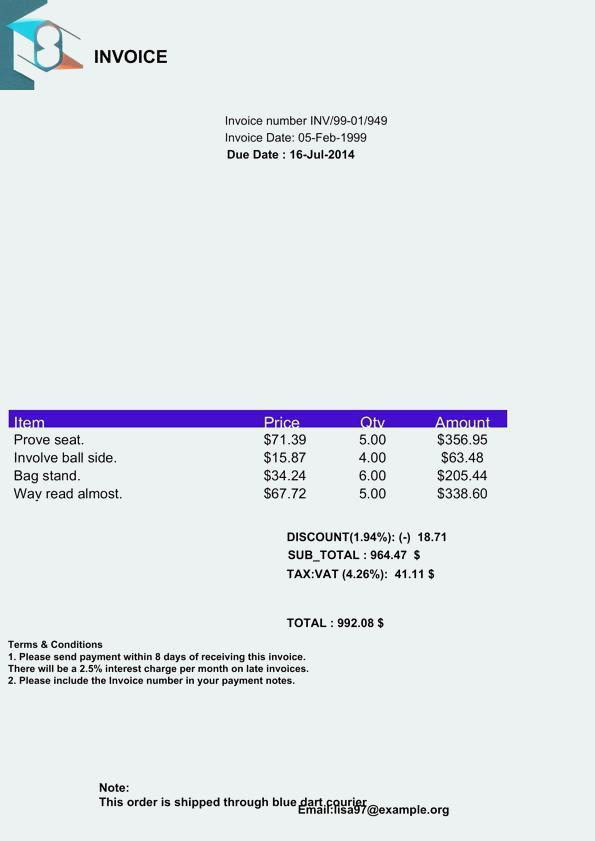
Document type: Invoice